Question: What was observed in the imaging?
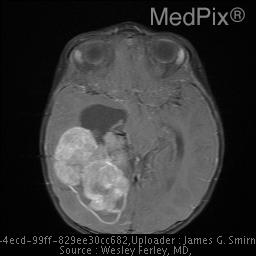
Answer: The imaging shows CT:  High density mass in the trigone of the right lateral ventricle. Mass effect.

MRI: Right lateral ventriclular mass with separate enhancing mass in left temporal horn, suggesting carcinoma.  Mass effect with midline shift.  Acute hemorrhage, right temporal horn, best seen on GRE images.  Trapping of right temporal horn Hydrocephalus.